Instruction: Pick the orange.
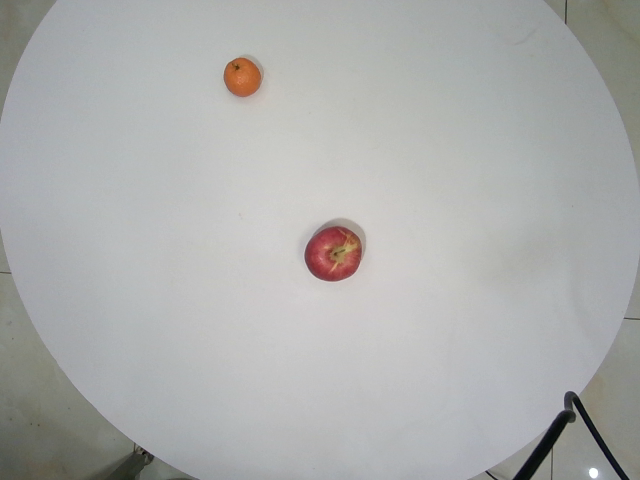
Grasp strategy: vertical